Question: Describe the condition in detail:
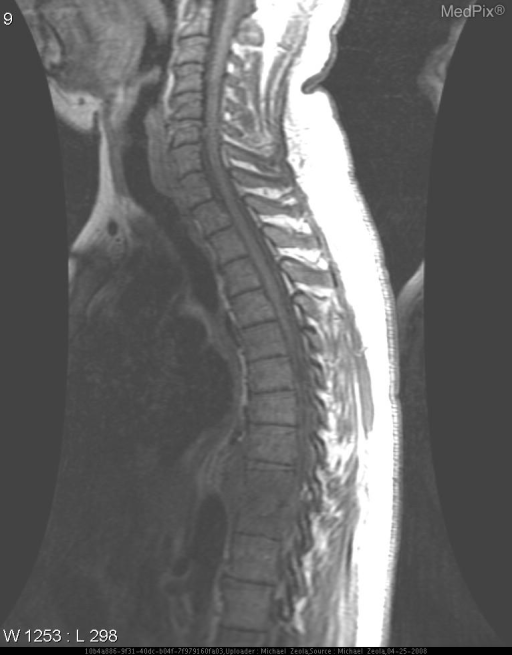
Answer: The disease is discussed as: NOTE:  Please EDIT the CATEGORY and LOCATION - Above

You may use the template below - or [Clear] for a blank page.

Lesions/Condition:

Cell  of  Origin:

WHO  Grade(s):

Synonyms:

Associations/Predisposing  Factors:

Common  Locations:

Demographics:

Gross  Morphology:

Histology:

Special  Stains:

Gross  Appearance:

Radiology:

Prognosis  and  Treatment: